Question: What is the estimated tax bill amount according to the document?
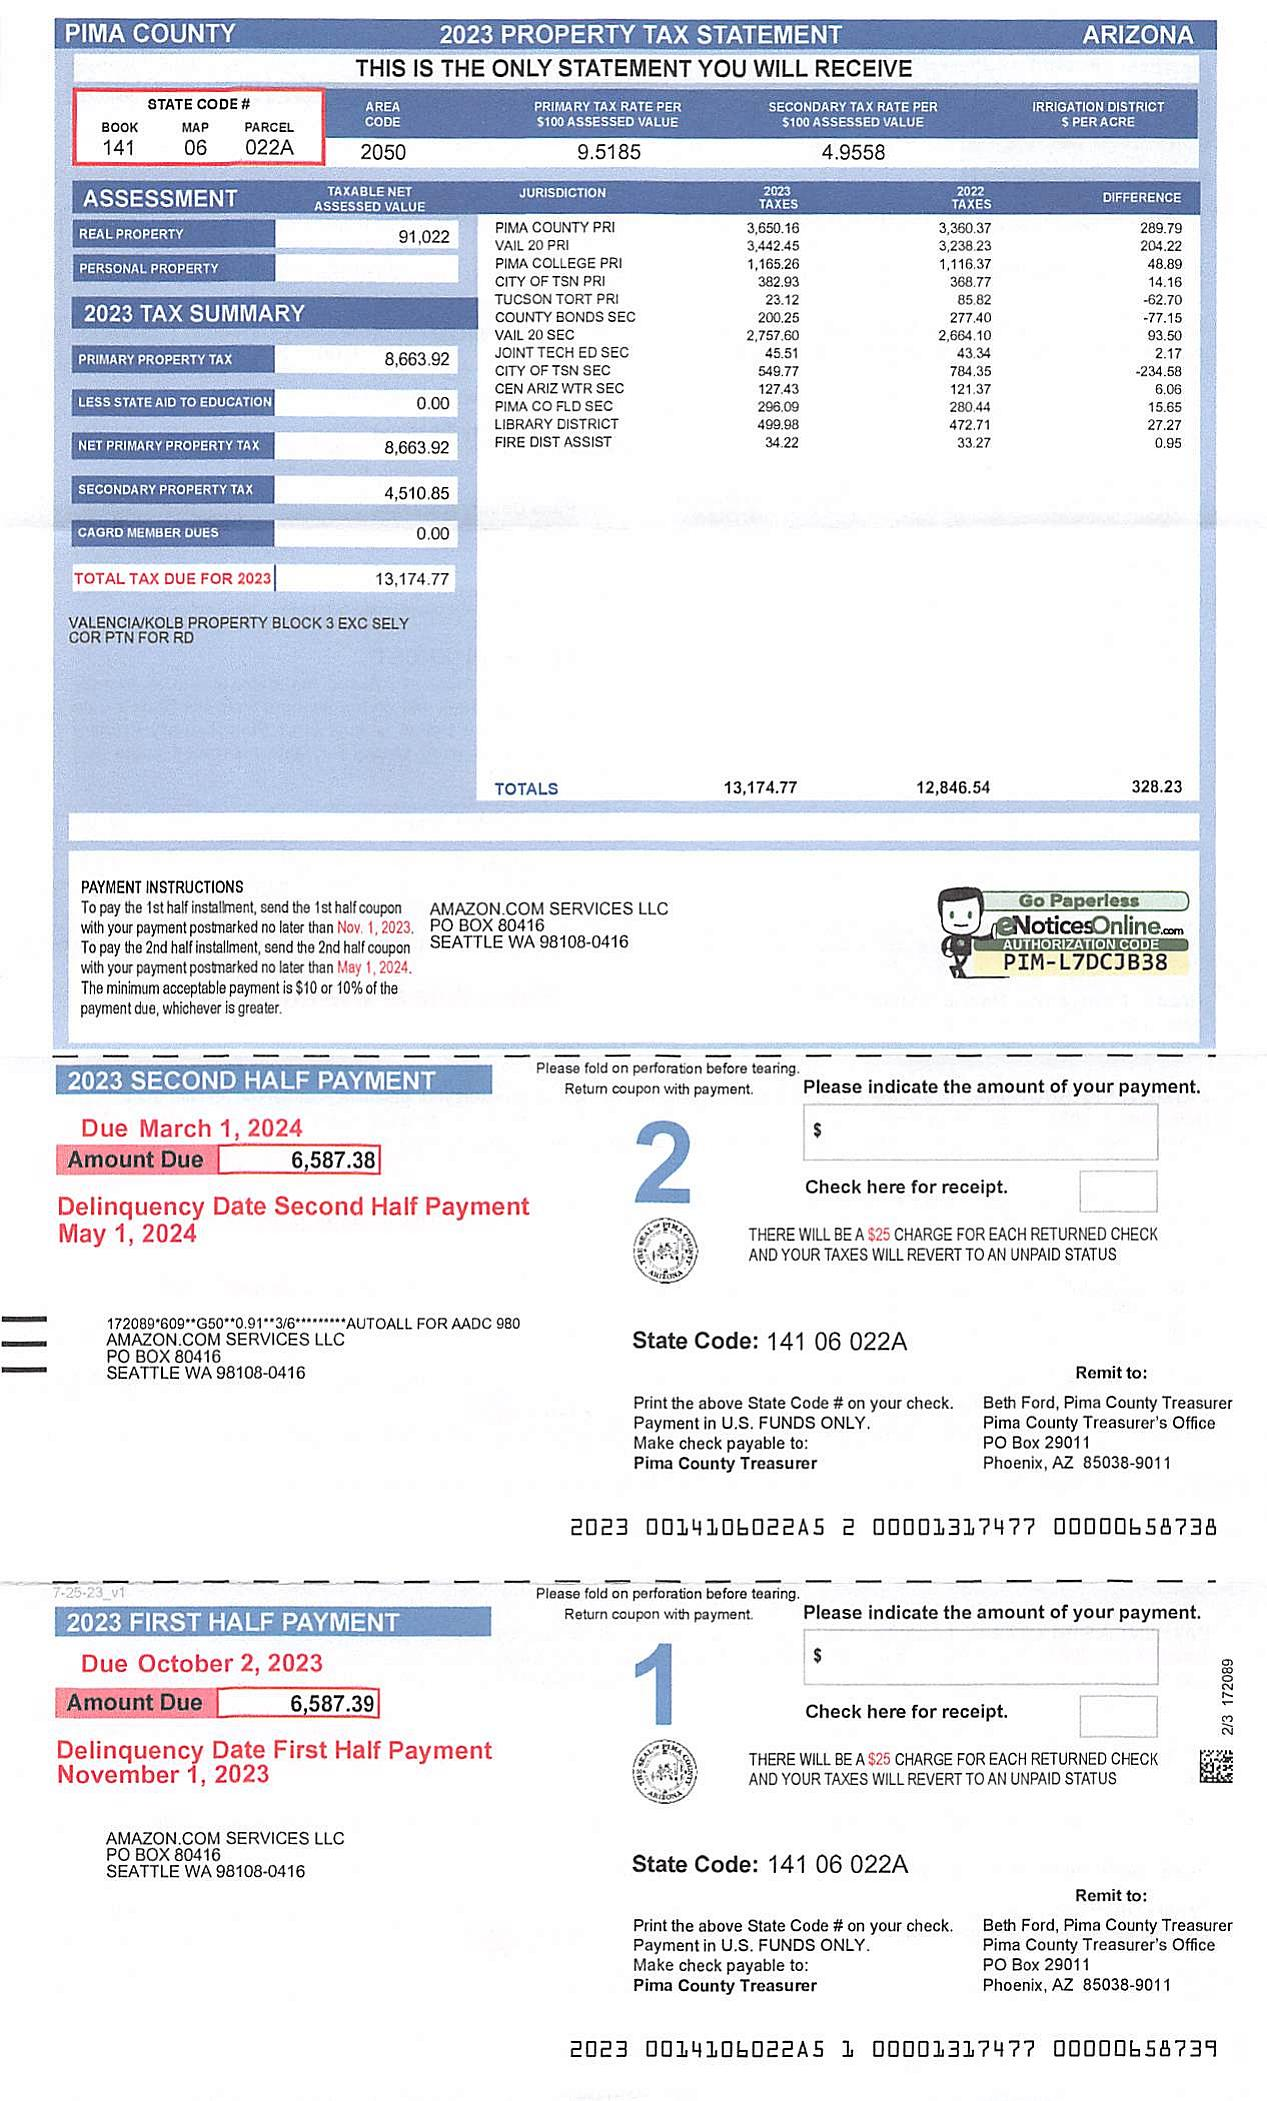
Answer: "13,174.77"